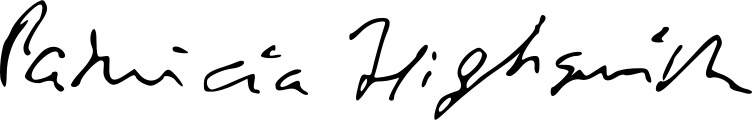
Signature of: patricia highsmith